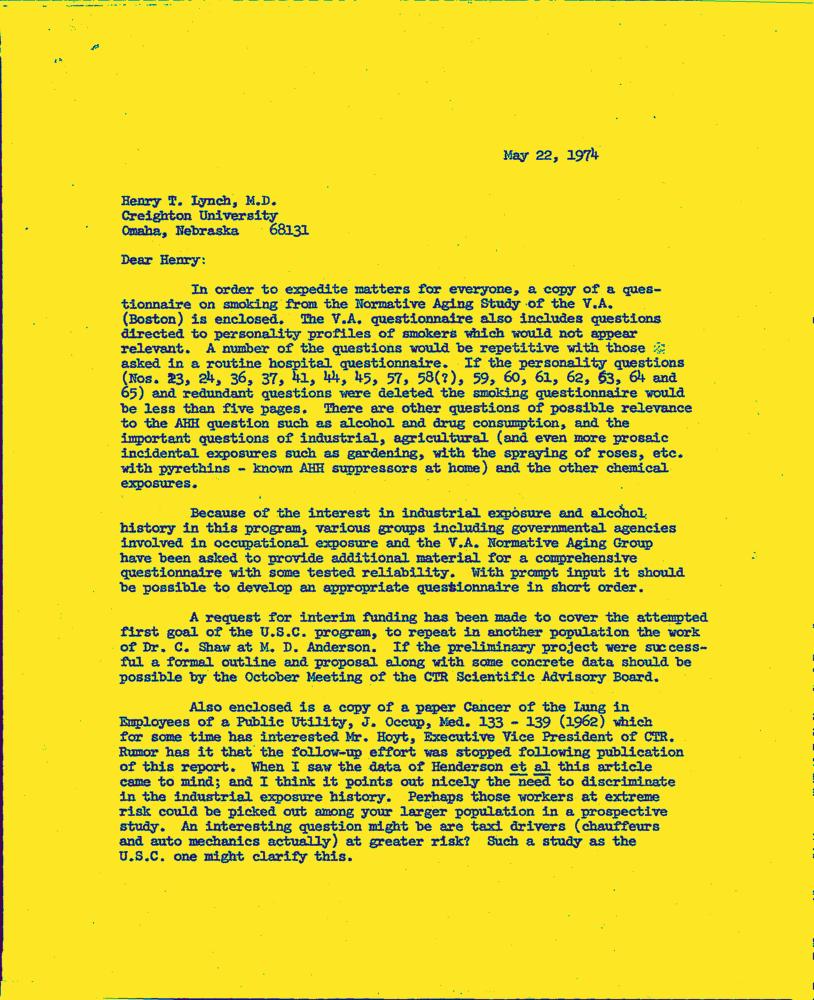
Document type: Letter-Doc